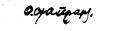
Signature of: oswald stapran